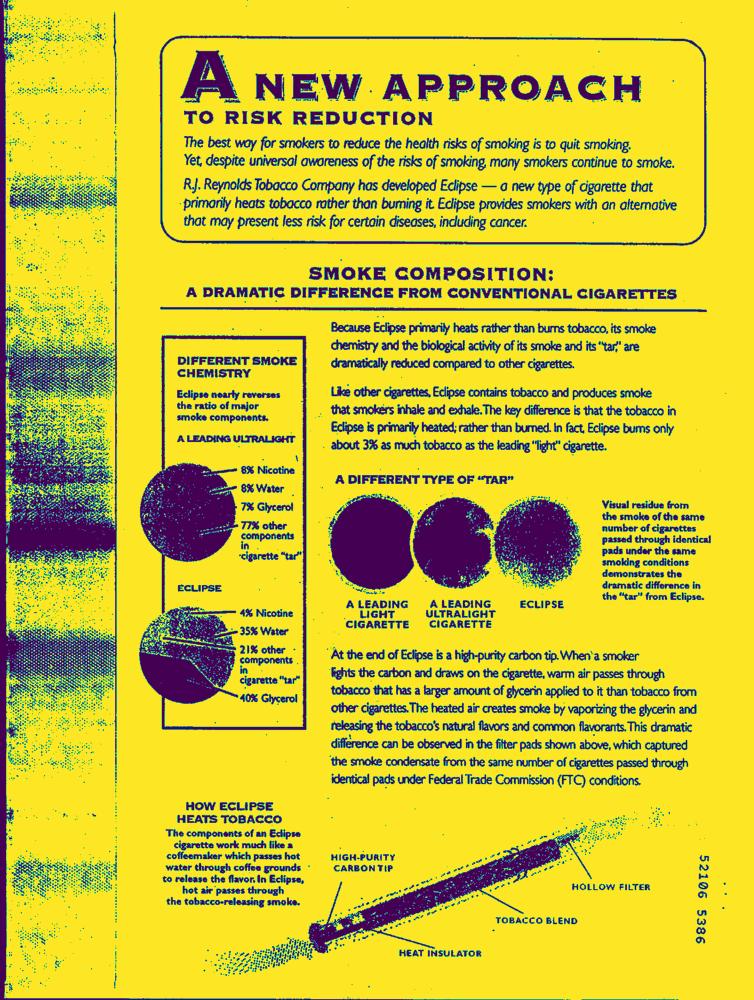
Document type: AD